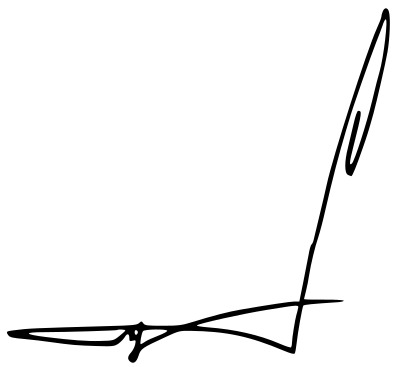
Signature of: rajmund andrzejczak